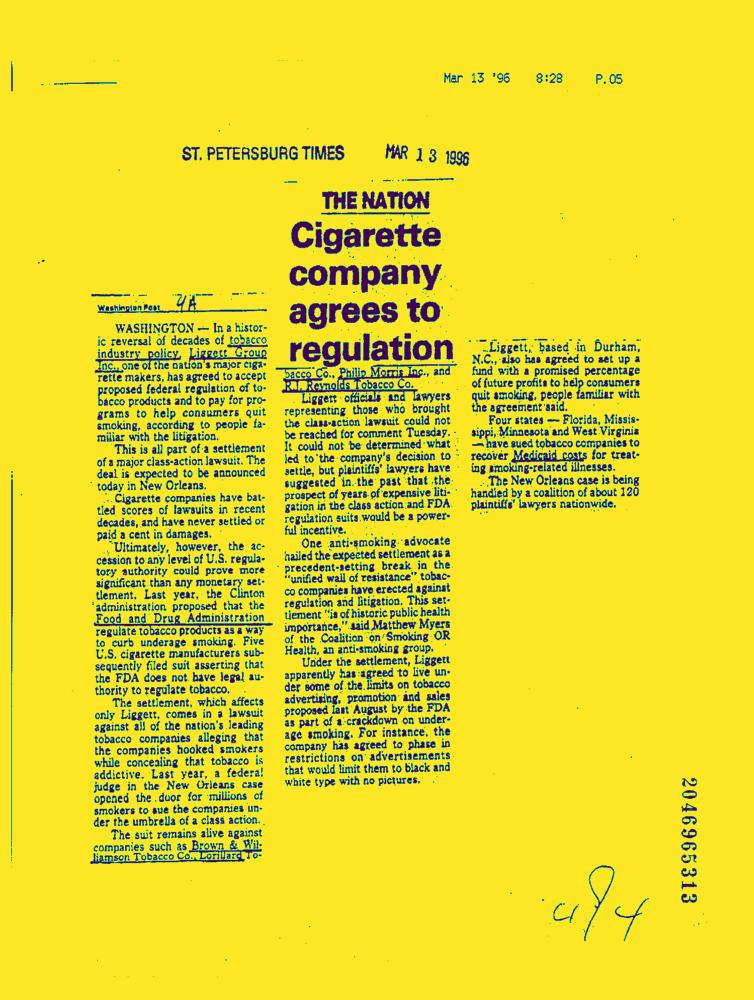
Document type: News-Article